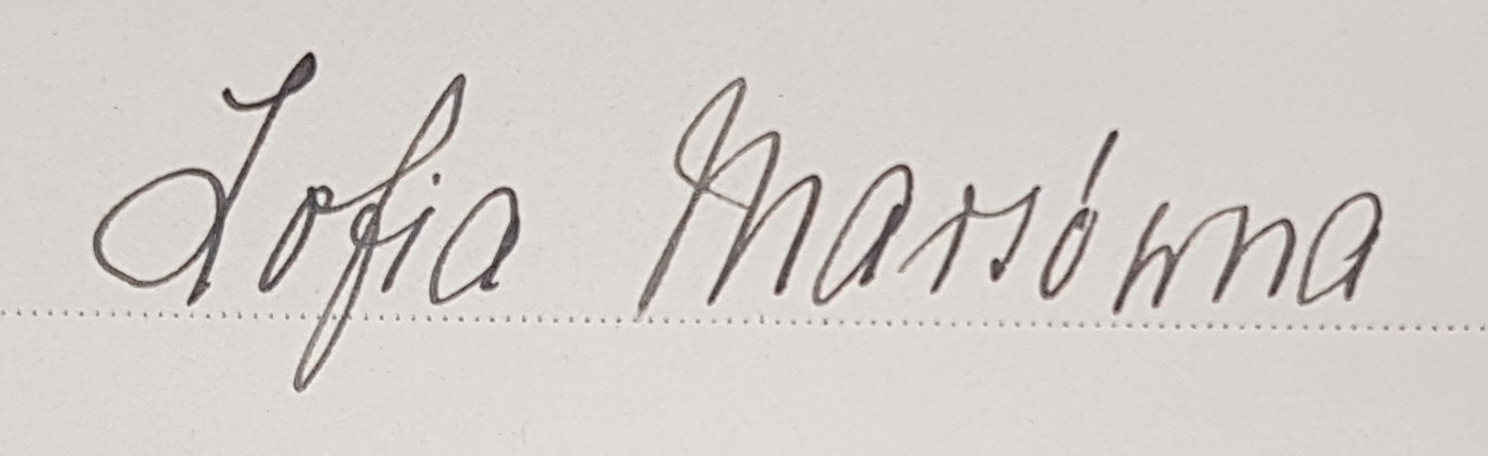
Signature of: zofia mars